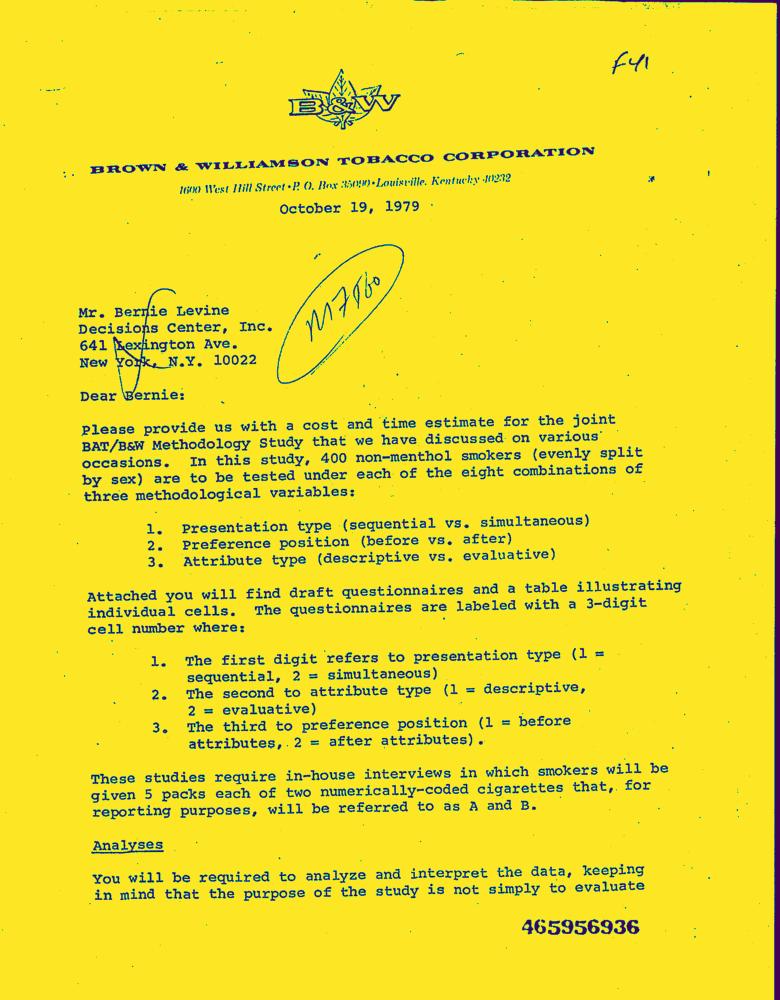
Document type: Letter-Doc